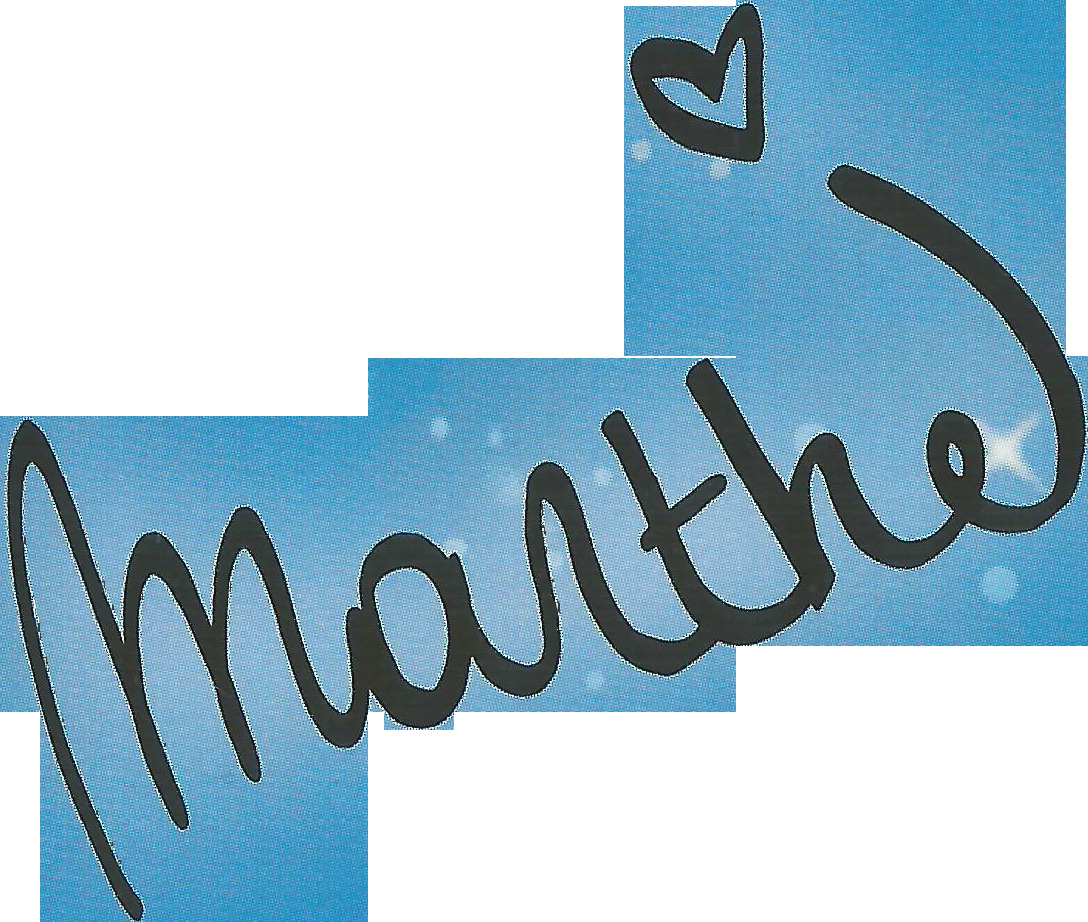
Signature of: marthe de pillecyn